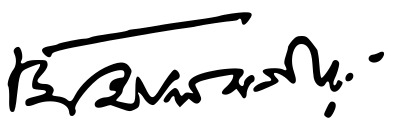
Signature of: mirza fakhrul islam alamgir